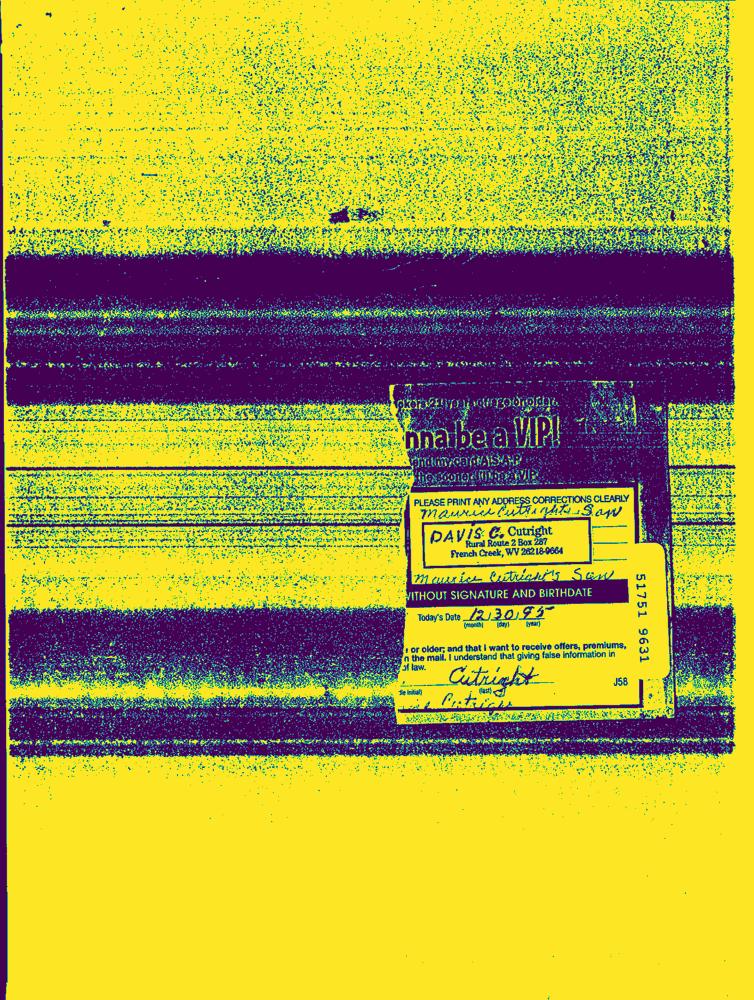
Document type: Hand-Written